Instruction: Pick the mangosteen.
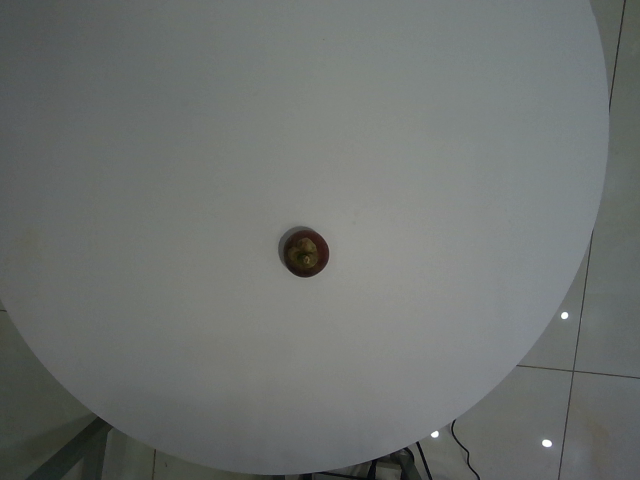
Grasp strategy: vertical